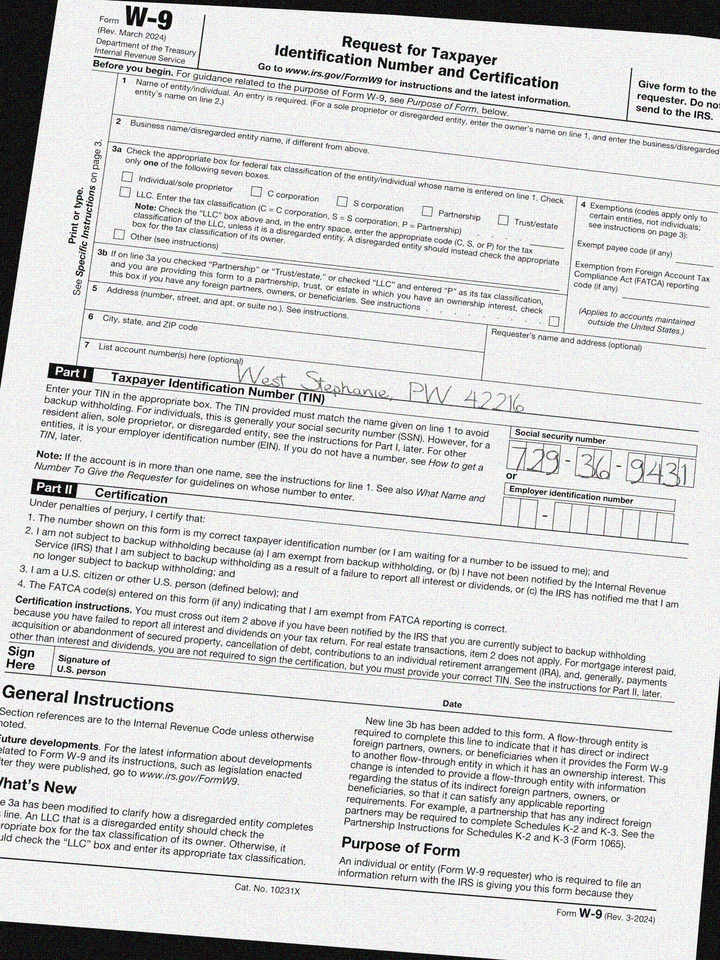
adr2: West Stephanie, PW 42216
cbx: no
ssn: 729369431